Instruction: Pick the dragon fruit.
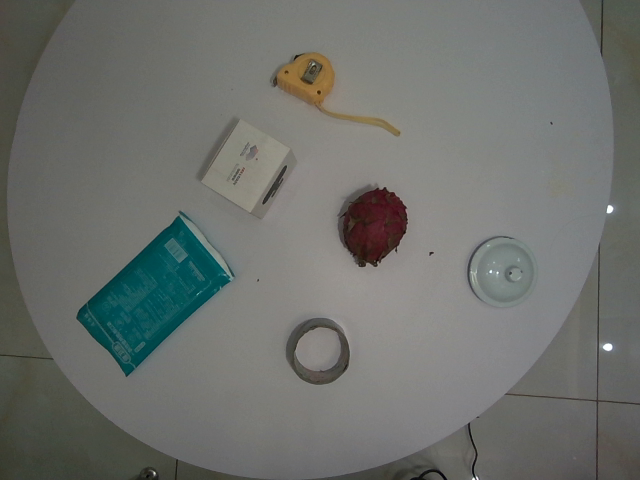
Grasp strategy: vertical